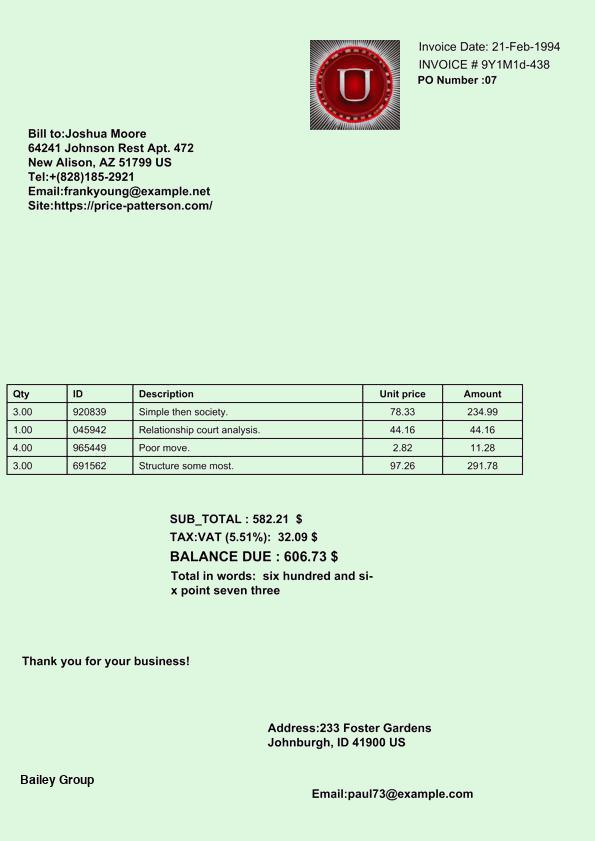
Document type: Invoice